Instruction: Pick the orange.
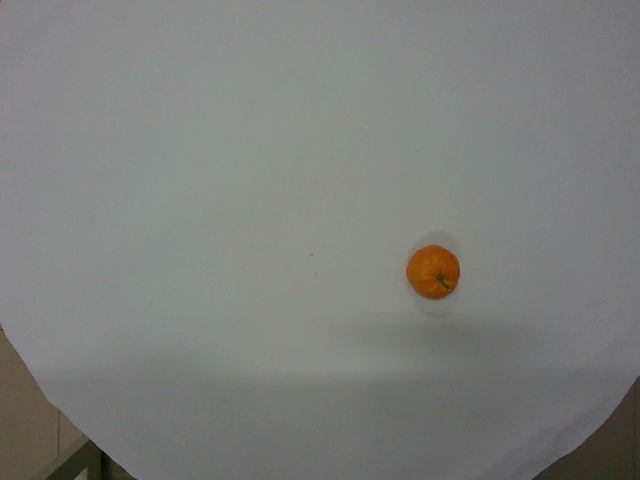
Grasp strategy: vertical